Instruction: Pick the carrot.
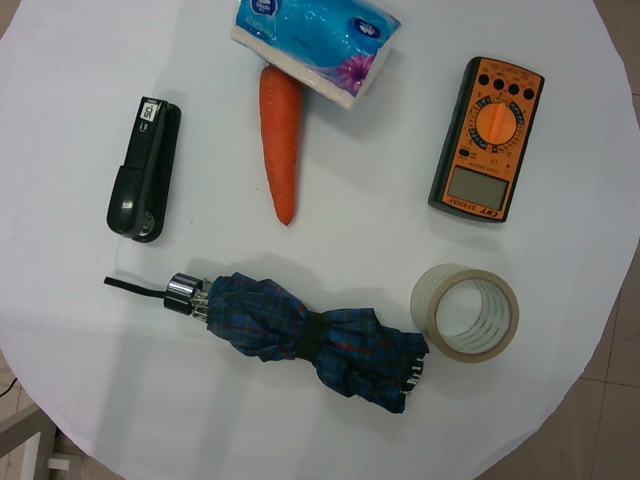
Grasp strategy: vertical